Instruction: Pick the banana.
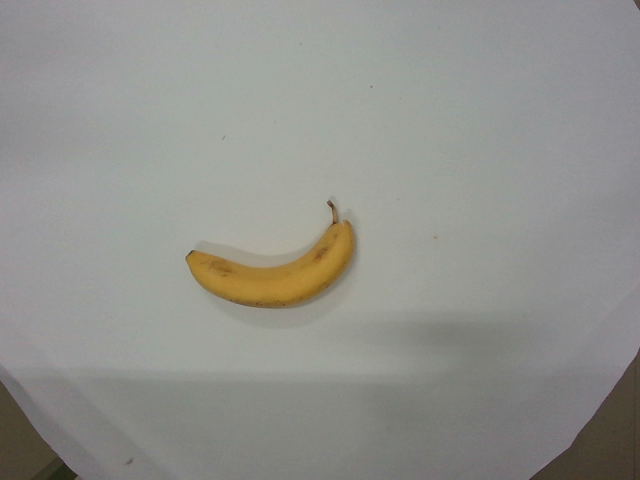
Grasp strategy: vertical